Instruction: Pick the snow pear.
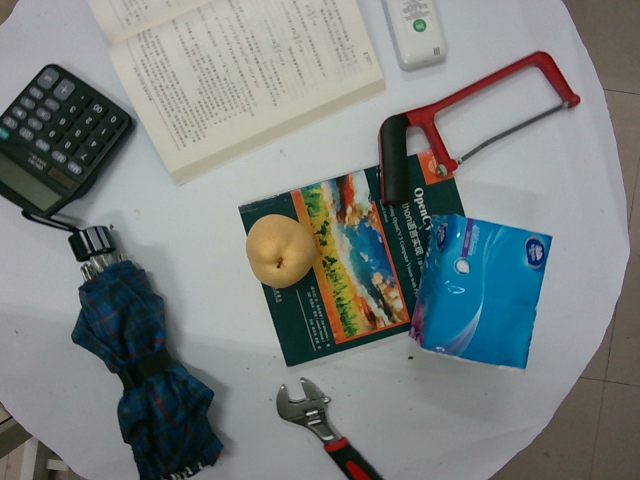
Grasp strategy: vertical